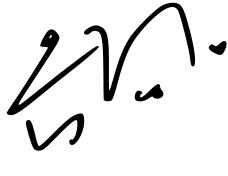
Signature of: shuhua